Question: What is the suspected problem?
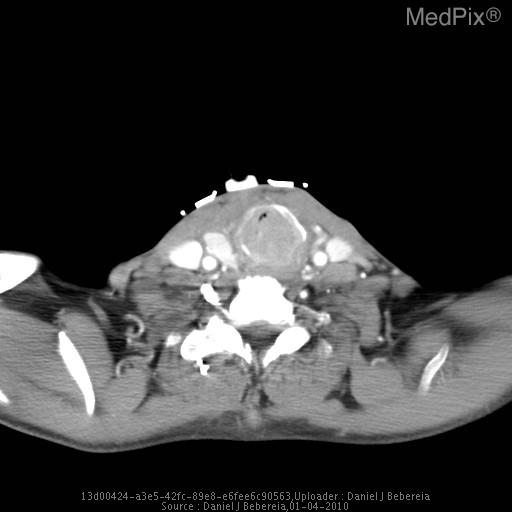
Answer: The findings suggest Within the subglottic region there is an ill-defined and heterogeneous mass with postcontrast enhancement that measures 5.1 cm (CC) x
3.0 cm (AP) x 2.4 cm (trans) mass.  This is within the tracheal lumen and is precluding the airway.  In addition, this is compressing the upper esophagus.  There is no evidence of bony erosion at the adjacent hyoid bone.  There is no evidence of additional mass lesions within the nasal or oral pharynx. There is no evidence of lesions within the distal trachea or mainstem bronchi.  A tracheostomy tube is seen that enters the trachea just distal to this mass lesion.  There is no evidence of adenopathy.. Replace this - DESCRIPTION OF THE IMAGE OR FINDINGS.. The patient might have a history of This 51yo man has a history of progressive recurrent stridor and hoarseness.  He has been admitted multiple times for respiratory distress.  He has known laryngeal papillomatosis with +HPV..